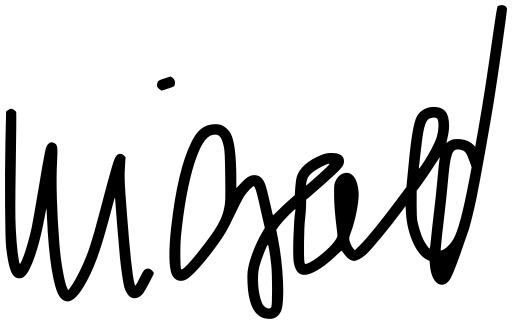
Signature of: wigald boning